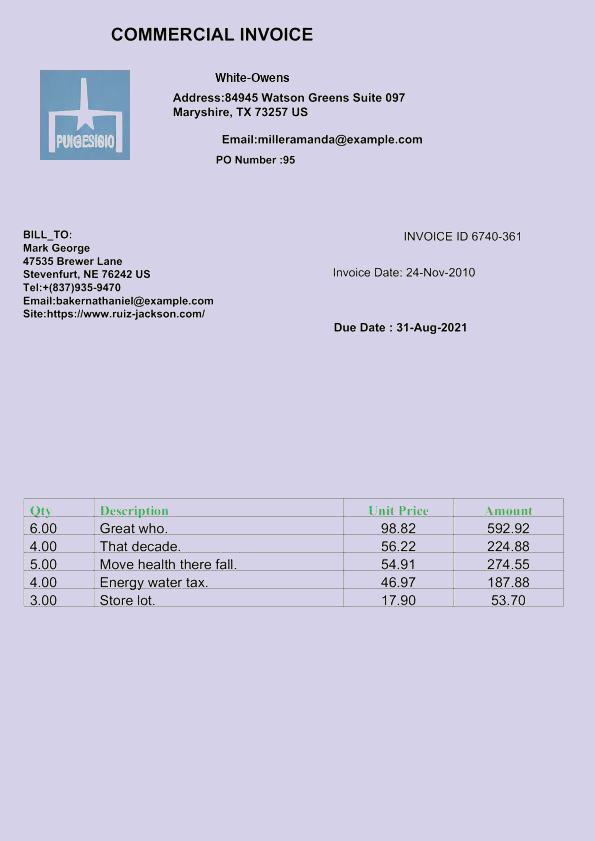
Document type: Invoice